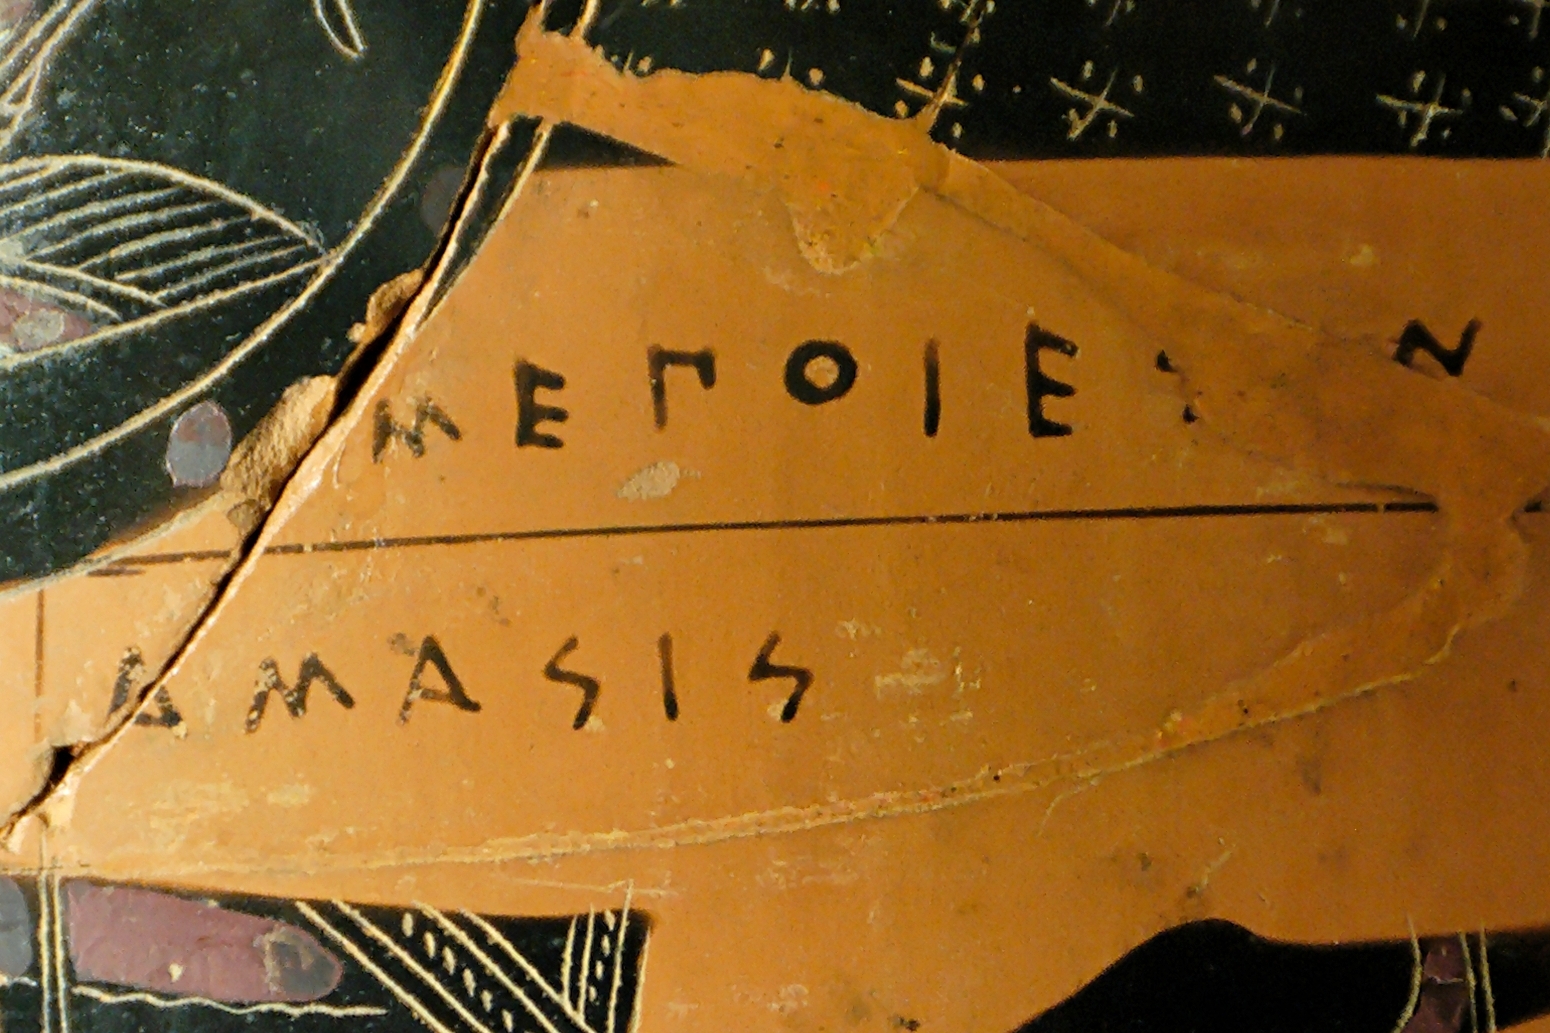
Signature of: amasis